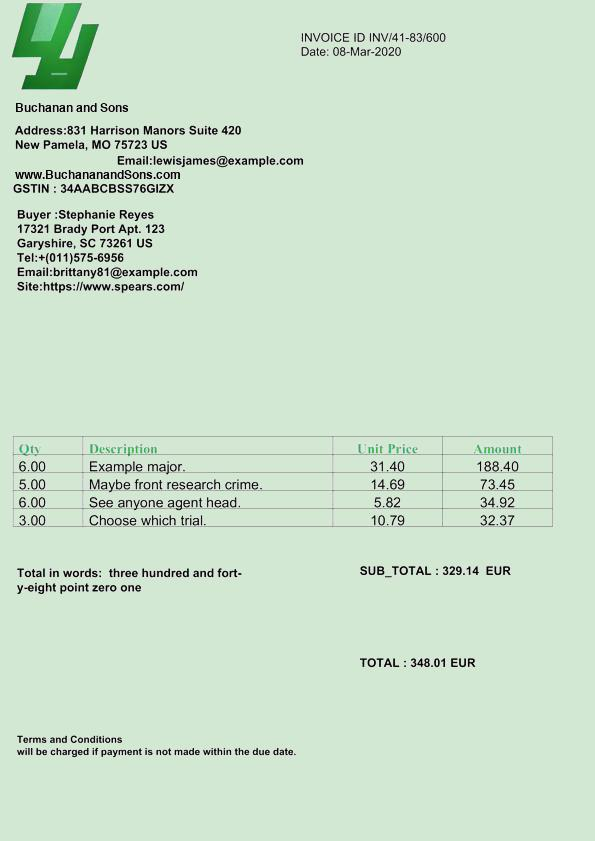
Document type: Invoice